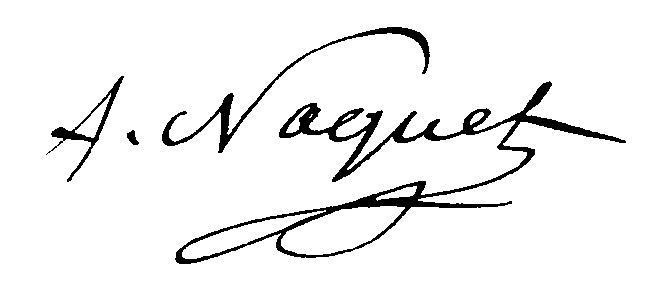
Signature of: alfred joseph naquet